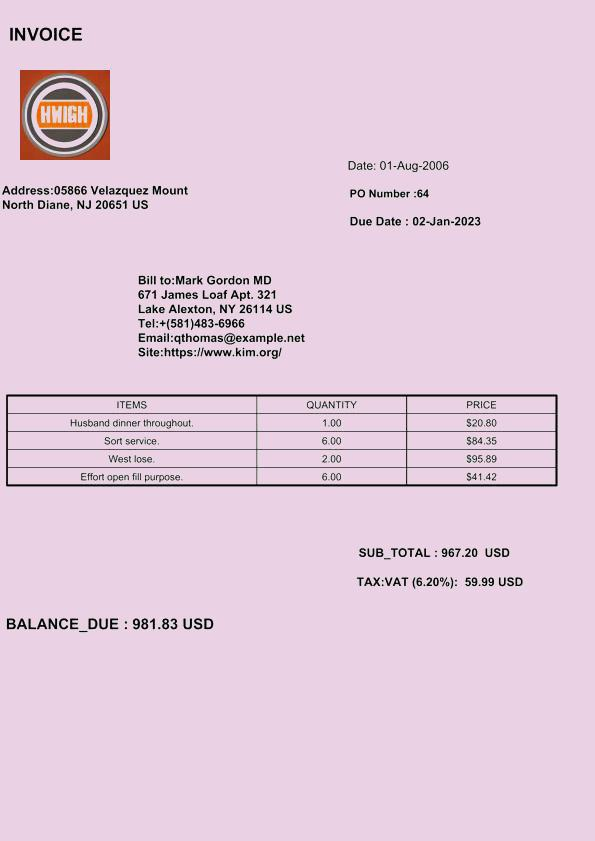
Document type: Invoice